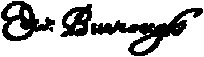
Signature of: edward burrough